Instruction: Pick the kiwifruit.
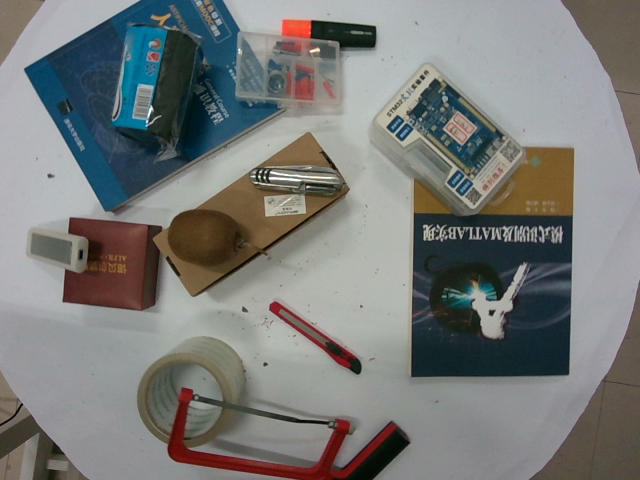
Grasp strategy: vertical